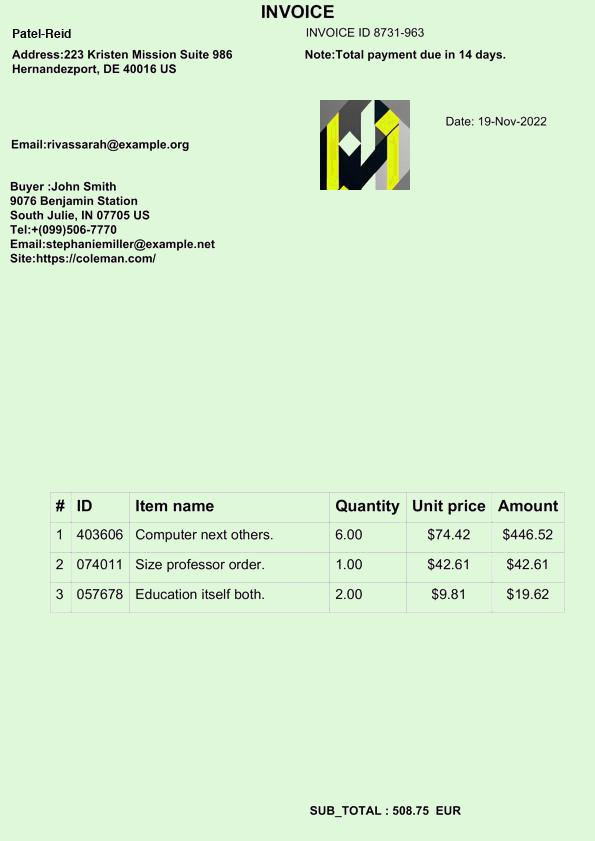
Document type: Invoice